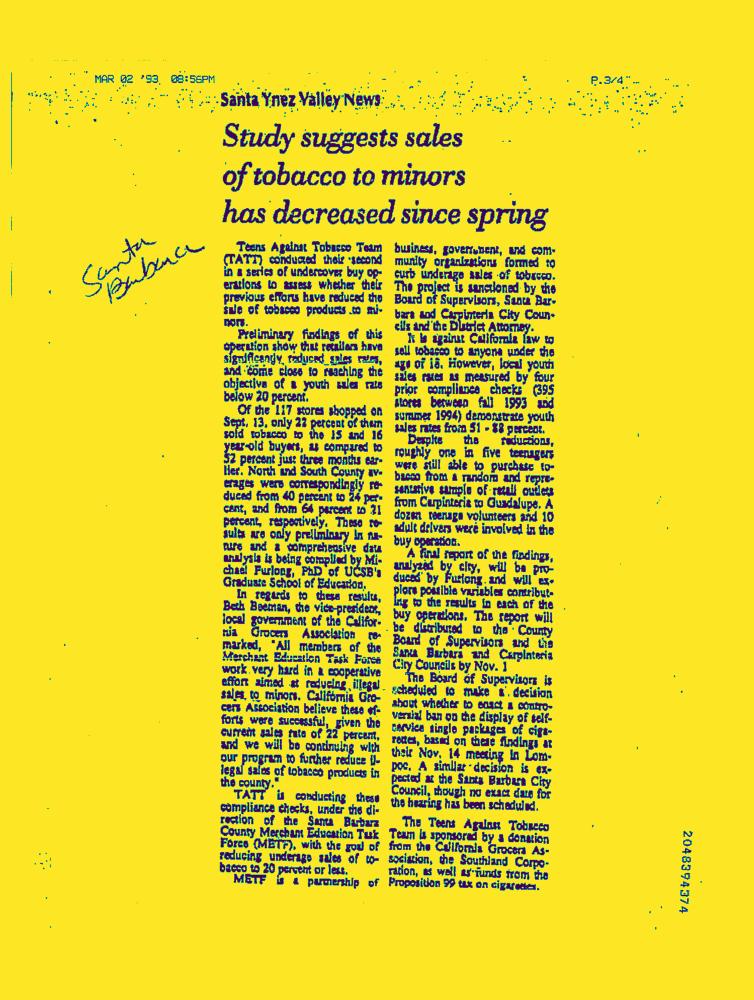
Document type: News-Article